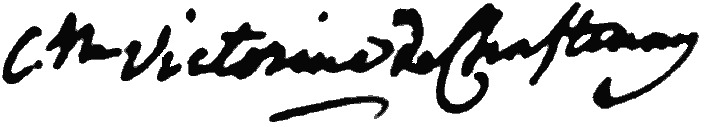
Signature of: victorine chastenay